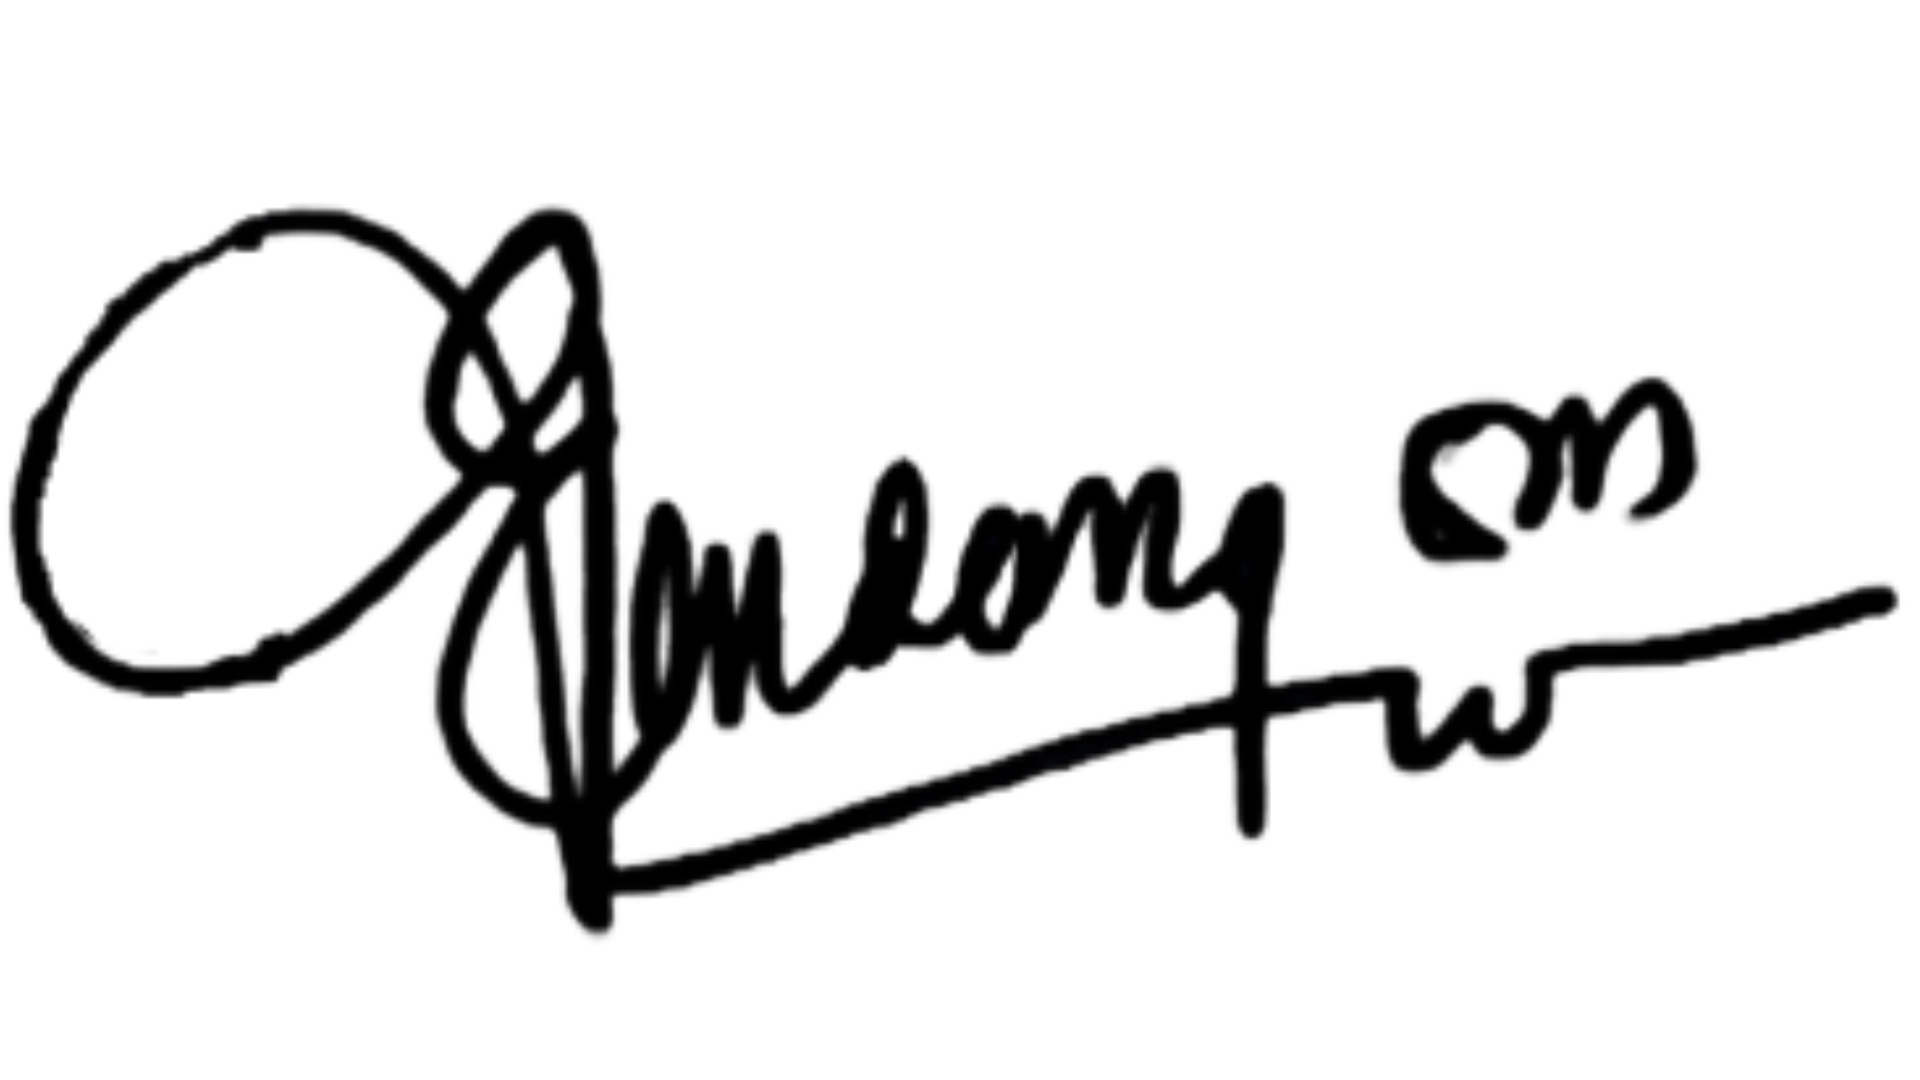
Signature of: endang sri sumiyartini